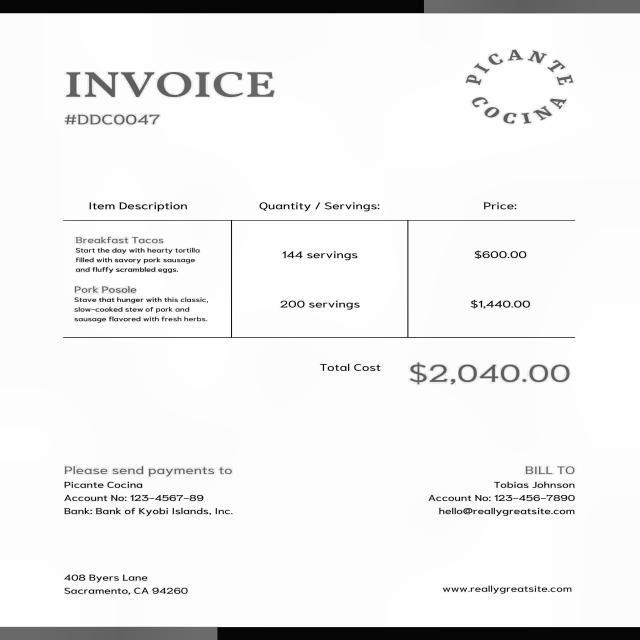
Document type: Invoice